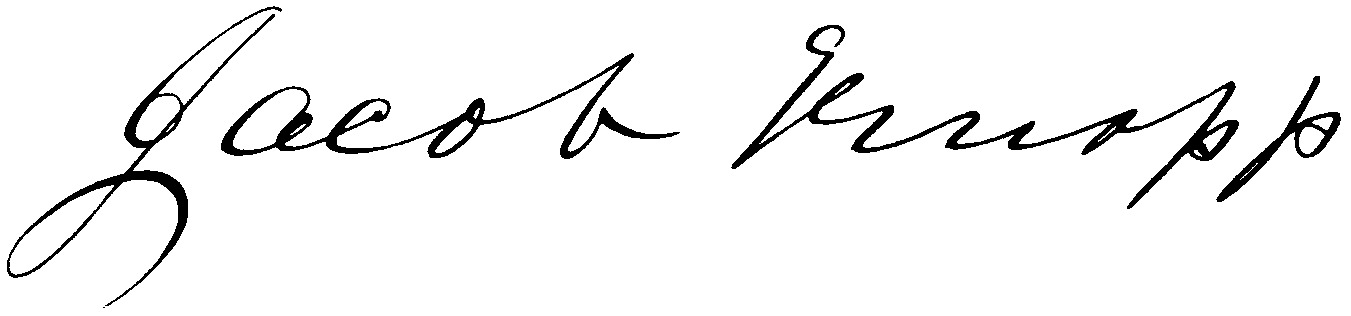
Signature of: jacob knapp